Question: What do the imaging results show?
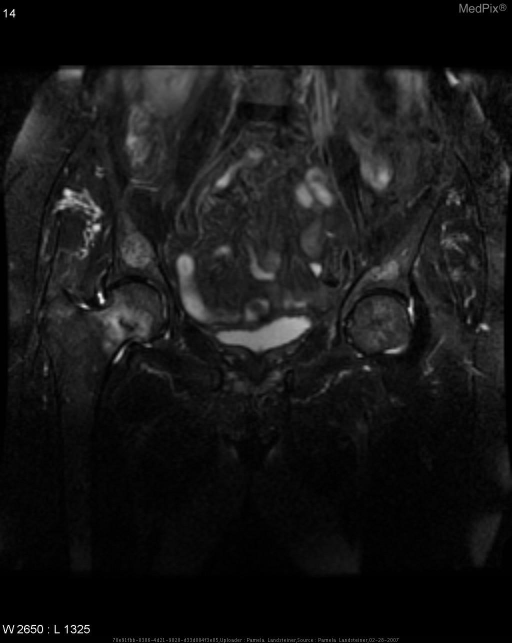
Answer: The imaging shows Anterior-posterior radiograph of the pelvis, and frog-leg radiograph of the right hip show diffusely diminished bone density of the pelvis and right hip. No periosteal reaction or fracture is seen.

Coronal T1-weighted MR image of the pelvis demonstrates  linear low-signal-intensity area extending from the medial cortex of the right femoral neck into the medullary canal and is consistent with fracture. On the T2-weighted fat-saturated coronal MR image,  more extensive area of high-signal-intensity is present consistent with a combination of the fracture and post-traumatic edema and inflammation. Coronal T2-weighted fat-saturated MR image shows extensive area of high-signal-intensity is present in the right femoral neck, consistent with a fracture and associated edema and inflammation..